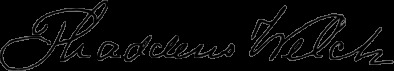
Signature of: thaddeus welch